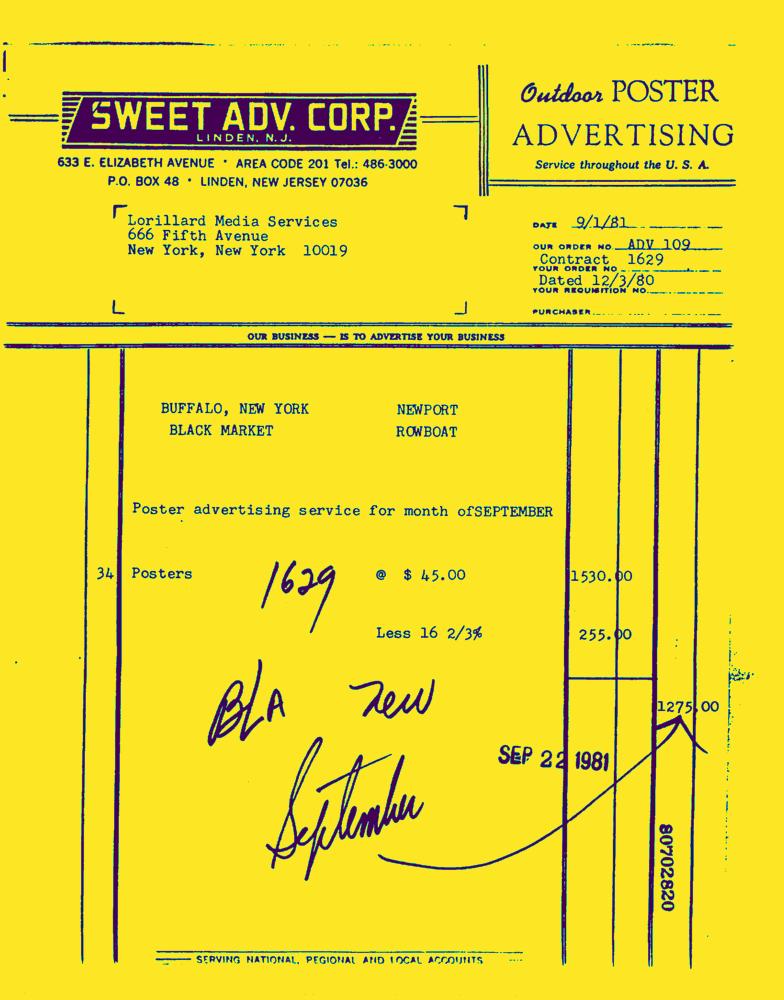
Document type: Invoice-Doc